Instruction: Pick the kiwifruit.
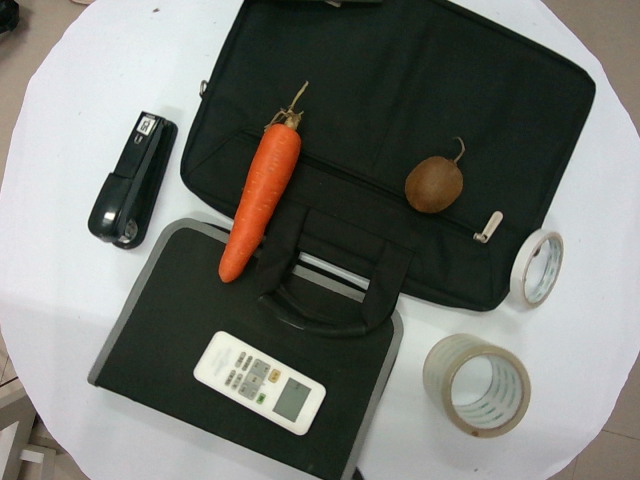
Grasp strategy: vertical